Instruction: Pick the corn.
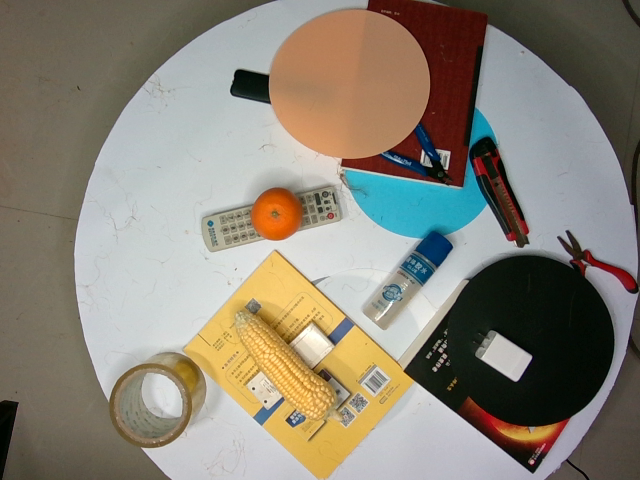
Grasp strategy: vertical